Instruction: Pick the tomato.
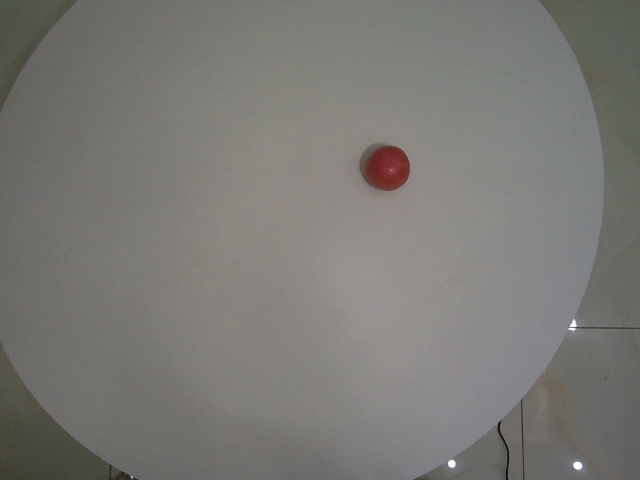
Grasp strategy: vertical